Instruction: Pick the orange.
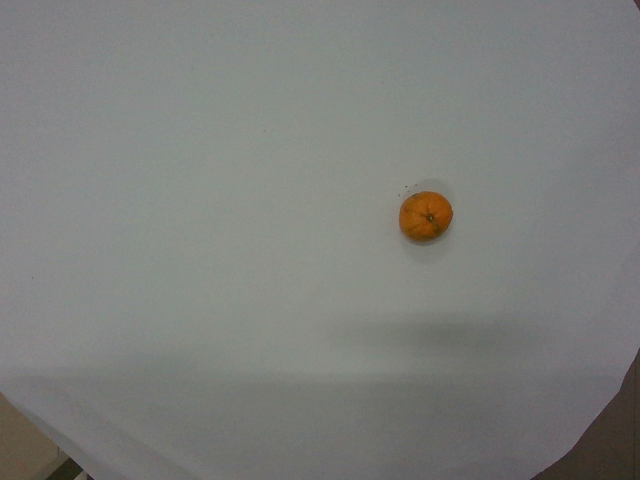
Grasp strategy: vertical